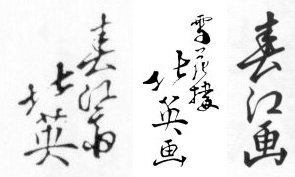
Signature of: shunbaisai hokuei